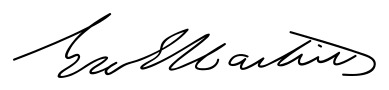
Signature of: george étienne cartier